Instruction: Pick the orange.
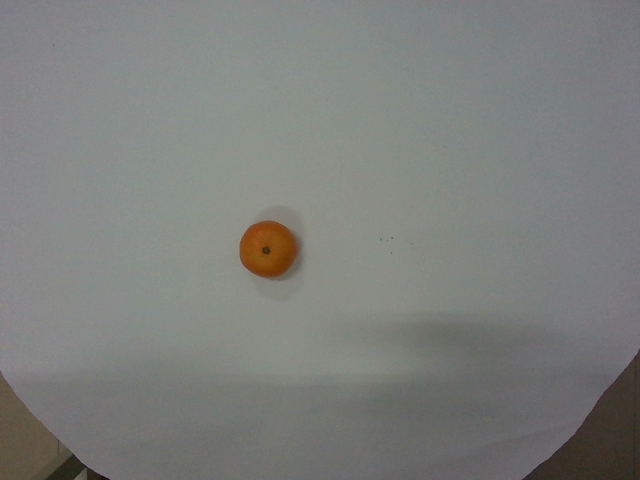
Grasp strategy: vertical